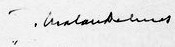
Signature of: jacques chaban delmas